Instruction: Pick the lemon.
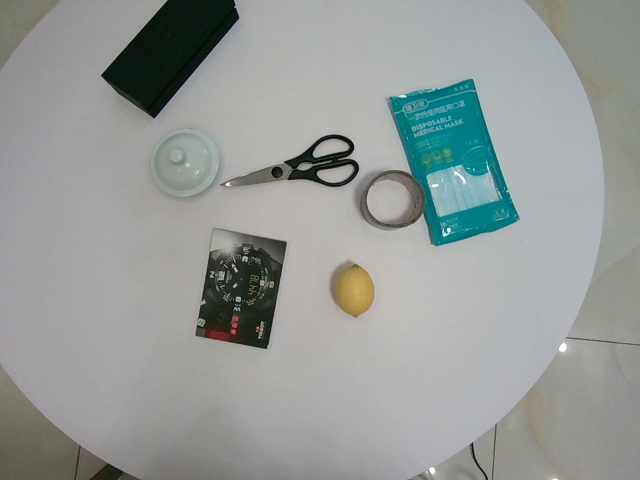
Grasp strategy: vertical